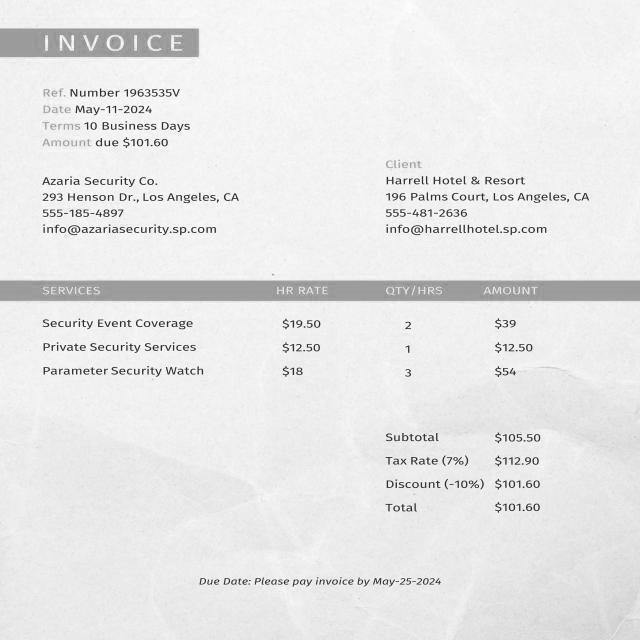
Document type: Invoice